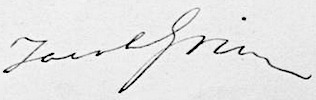
Signature of: jacob grimm